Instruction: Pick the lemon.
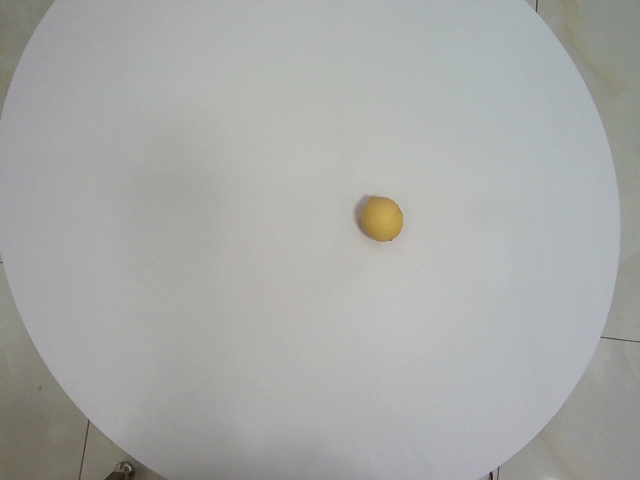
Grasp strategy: vertical